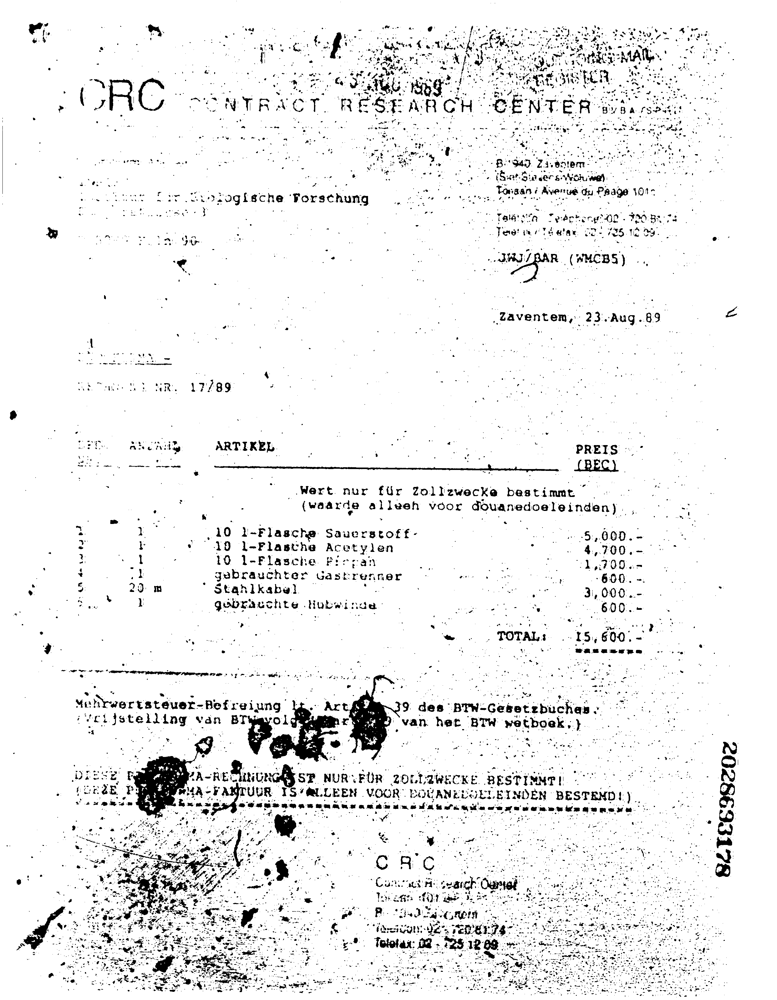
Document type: Invoice